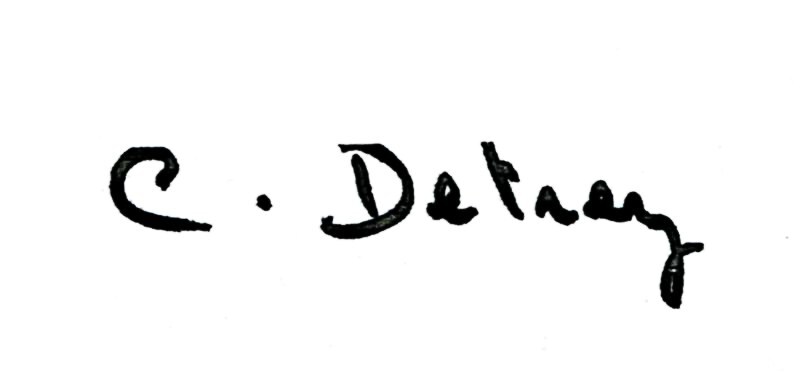
Signature of: conrad detrez